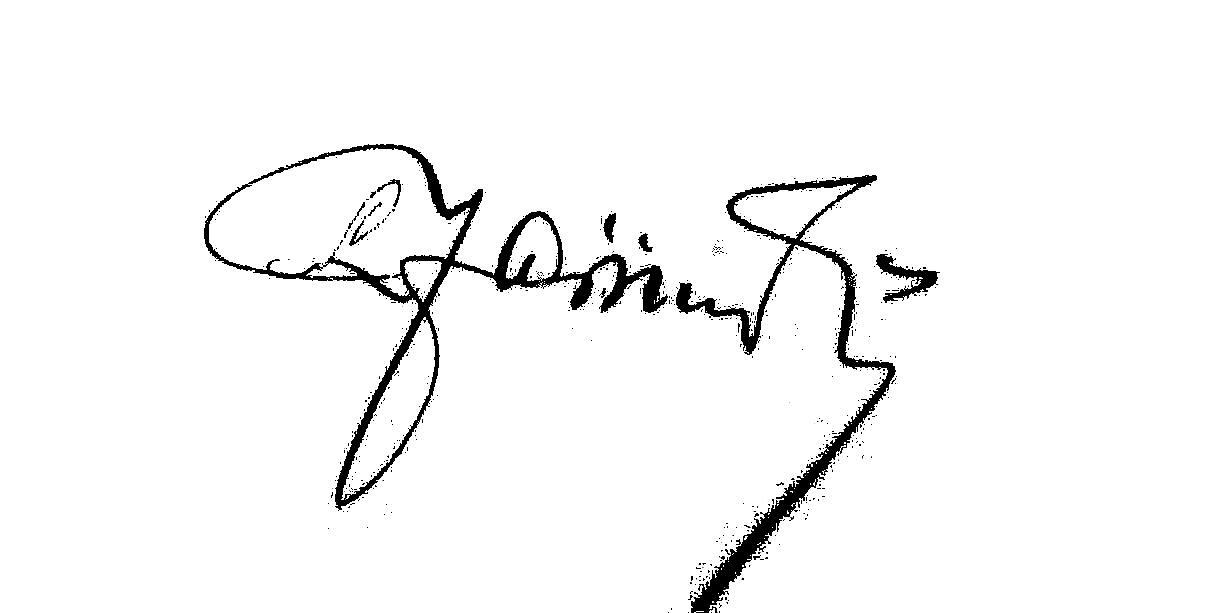
Signature of: ludwik jasiński